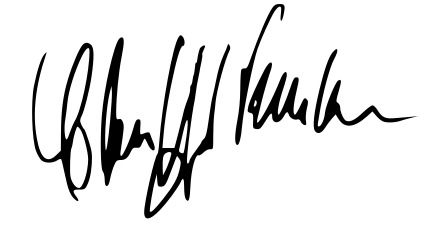
Signature of: claus hjort frederiksen